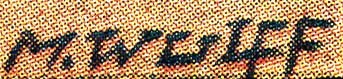
Signature of: max wulff